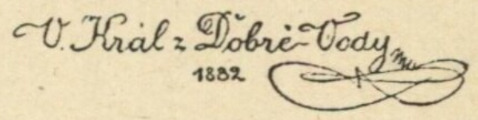
Signature of: vojtěch král z dobré vody